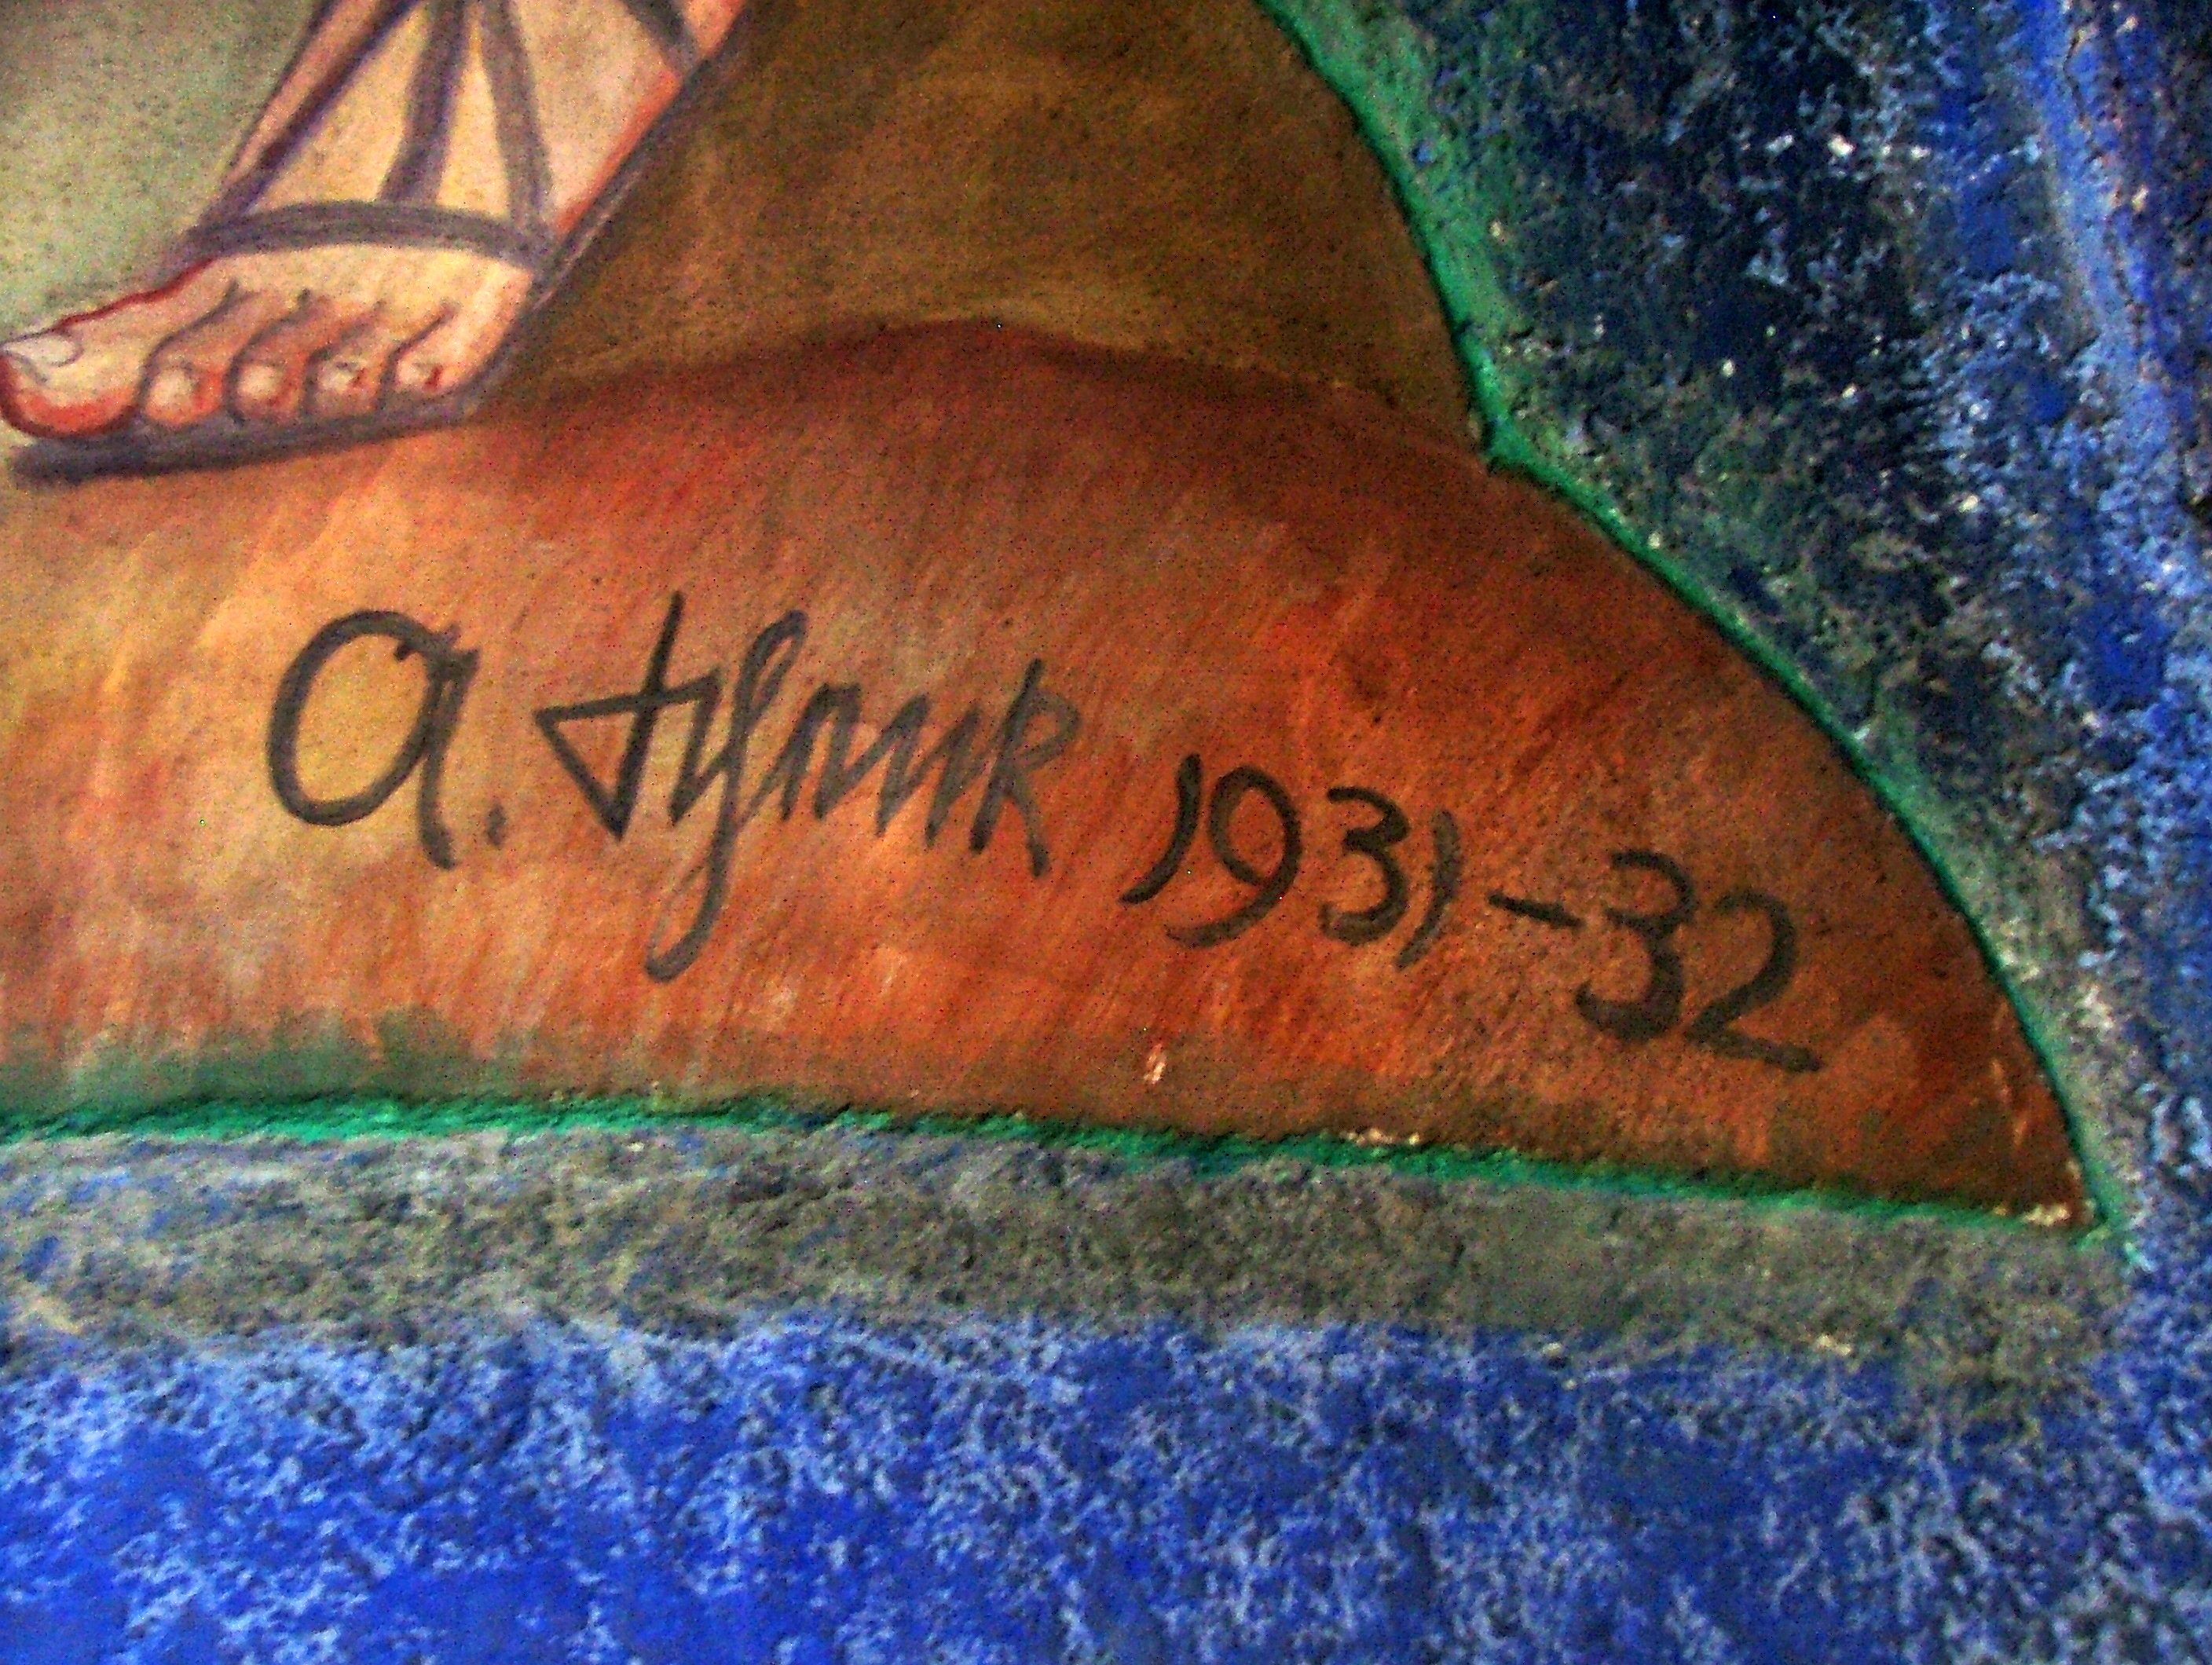
Signature of: alois schenk